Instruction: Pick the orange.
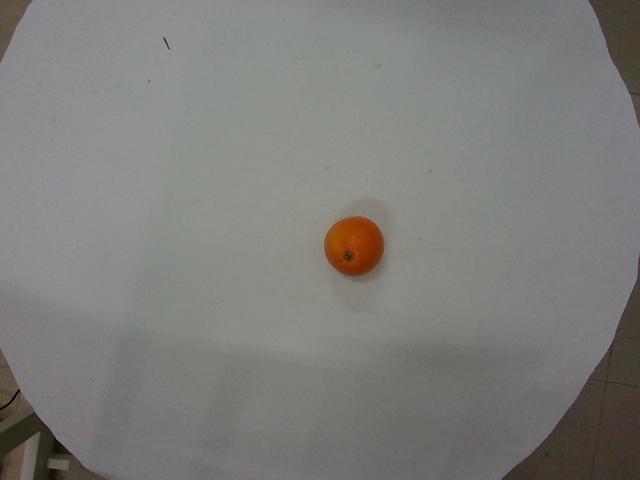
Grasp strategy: vertical